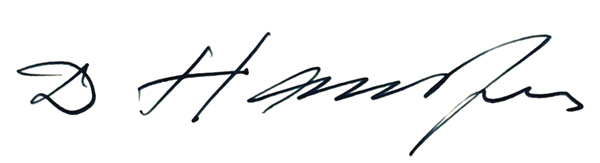
Signature of: dmitry nalbandyan